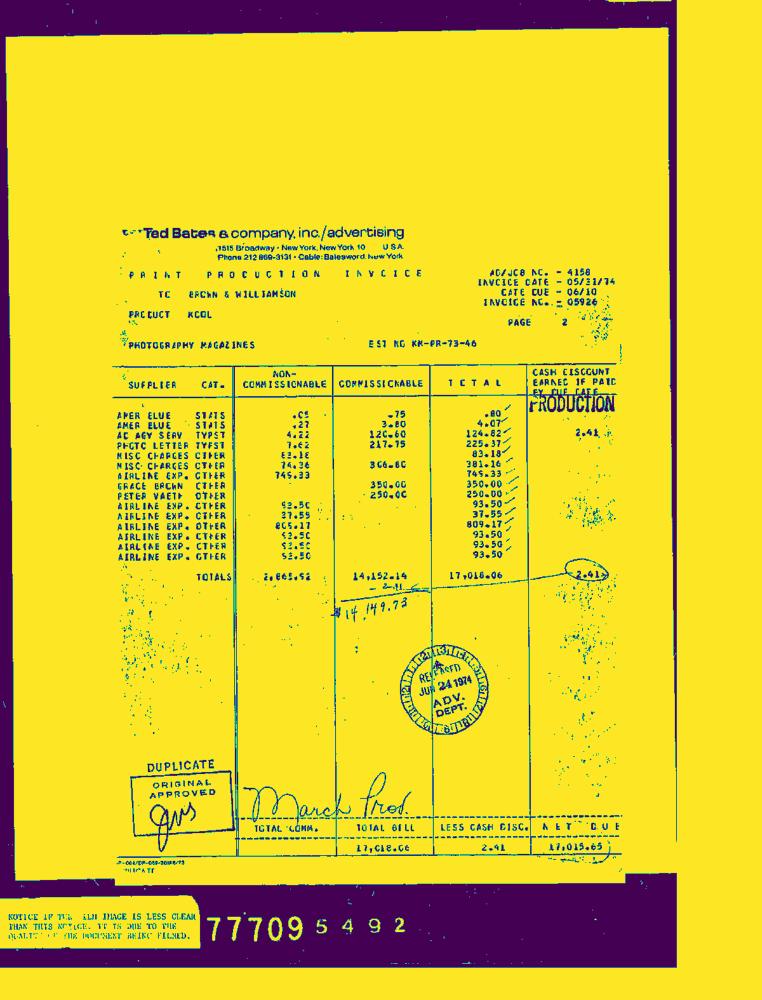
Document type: Invoice-Doc